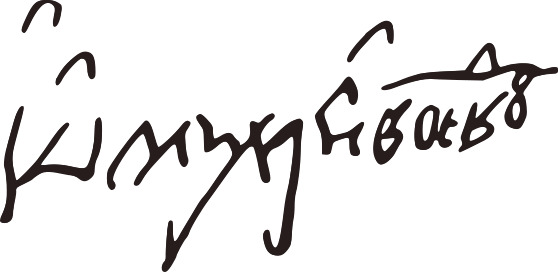
Signature of: michael the brave